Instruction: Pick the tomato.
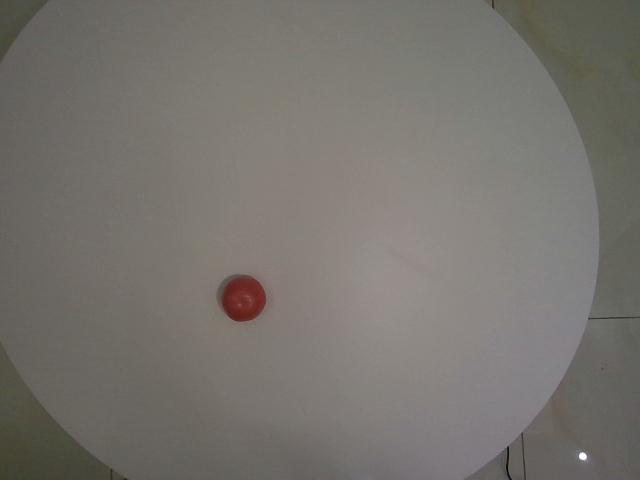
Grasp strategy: vertical